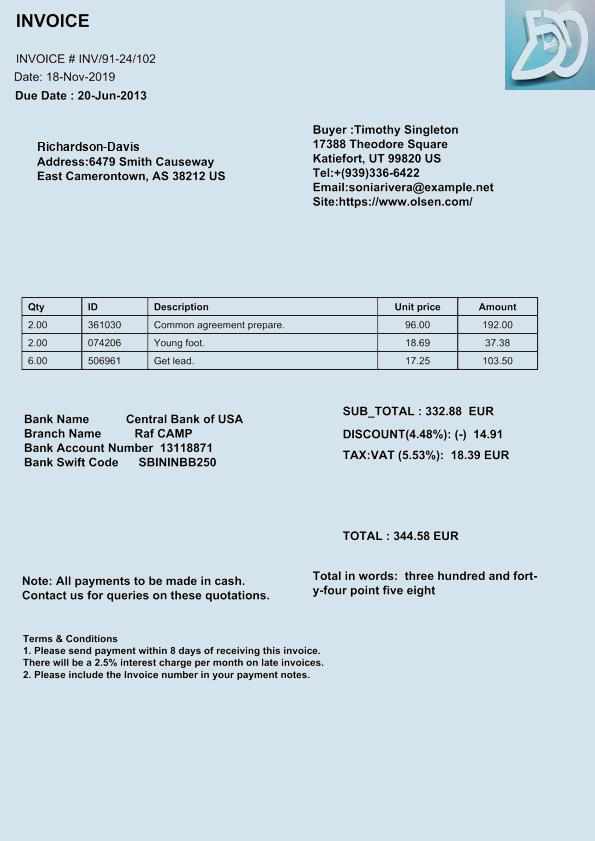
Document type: Invoice